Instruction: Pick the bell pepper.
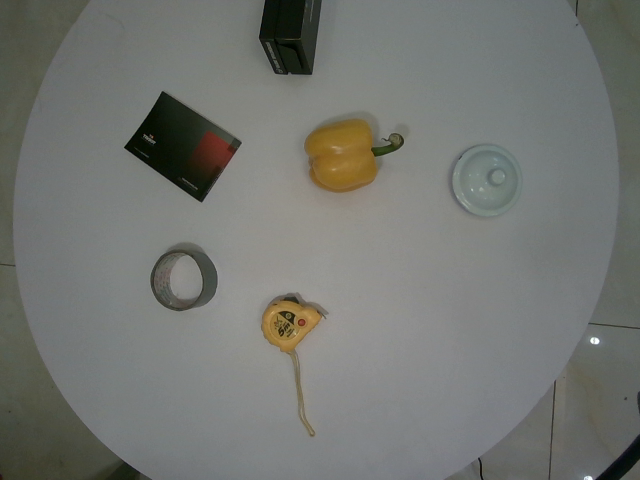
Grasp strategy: vertical